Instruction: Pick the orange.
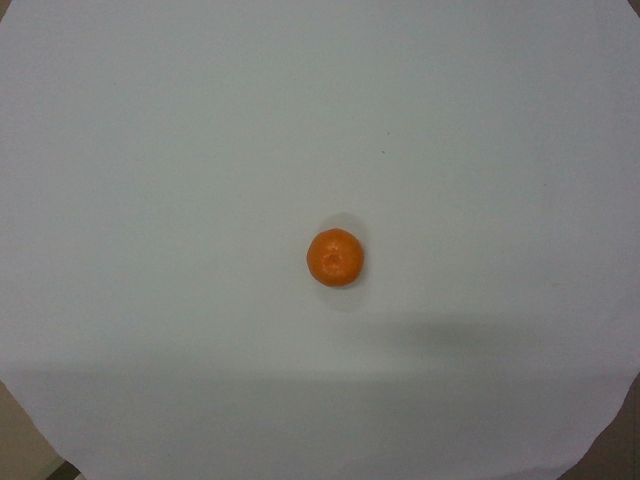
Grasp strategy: vertical